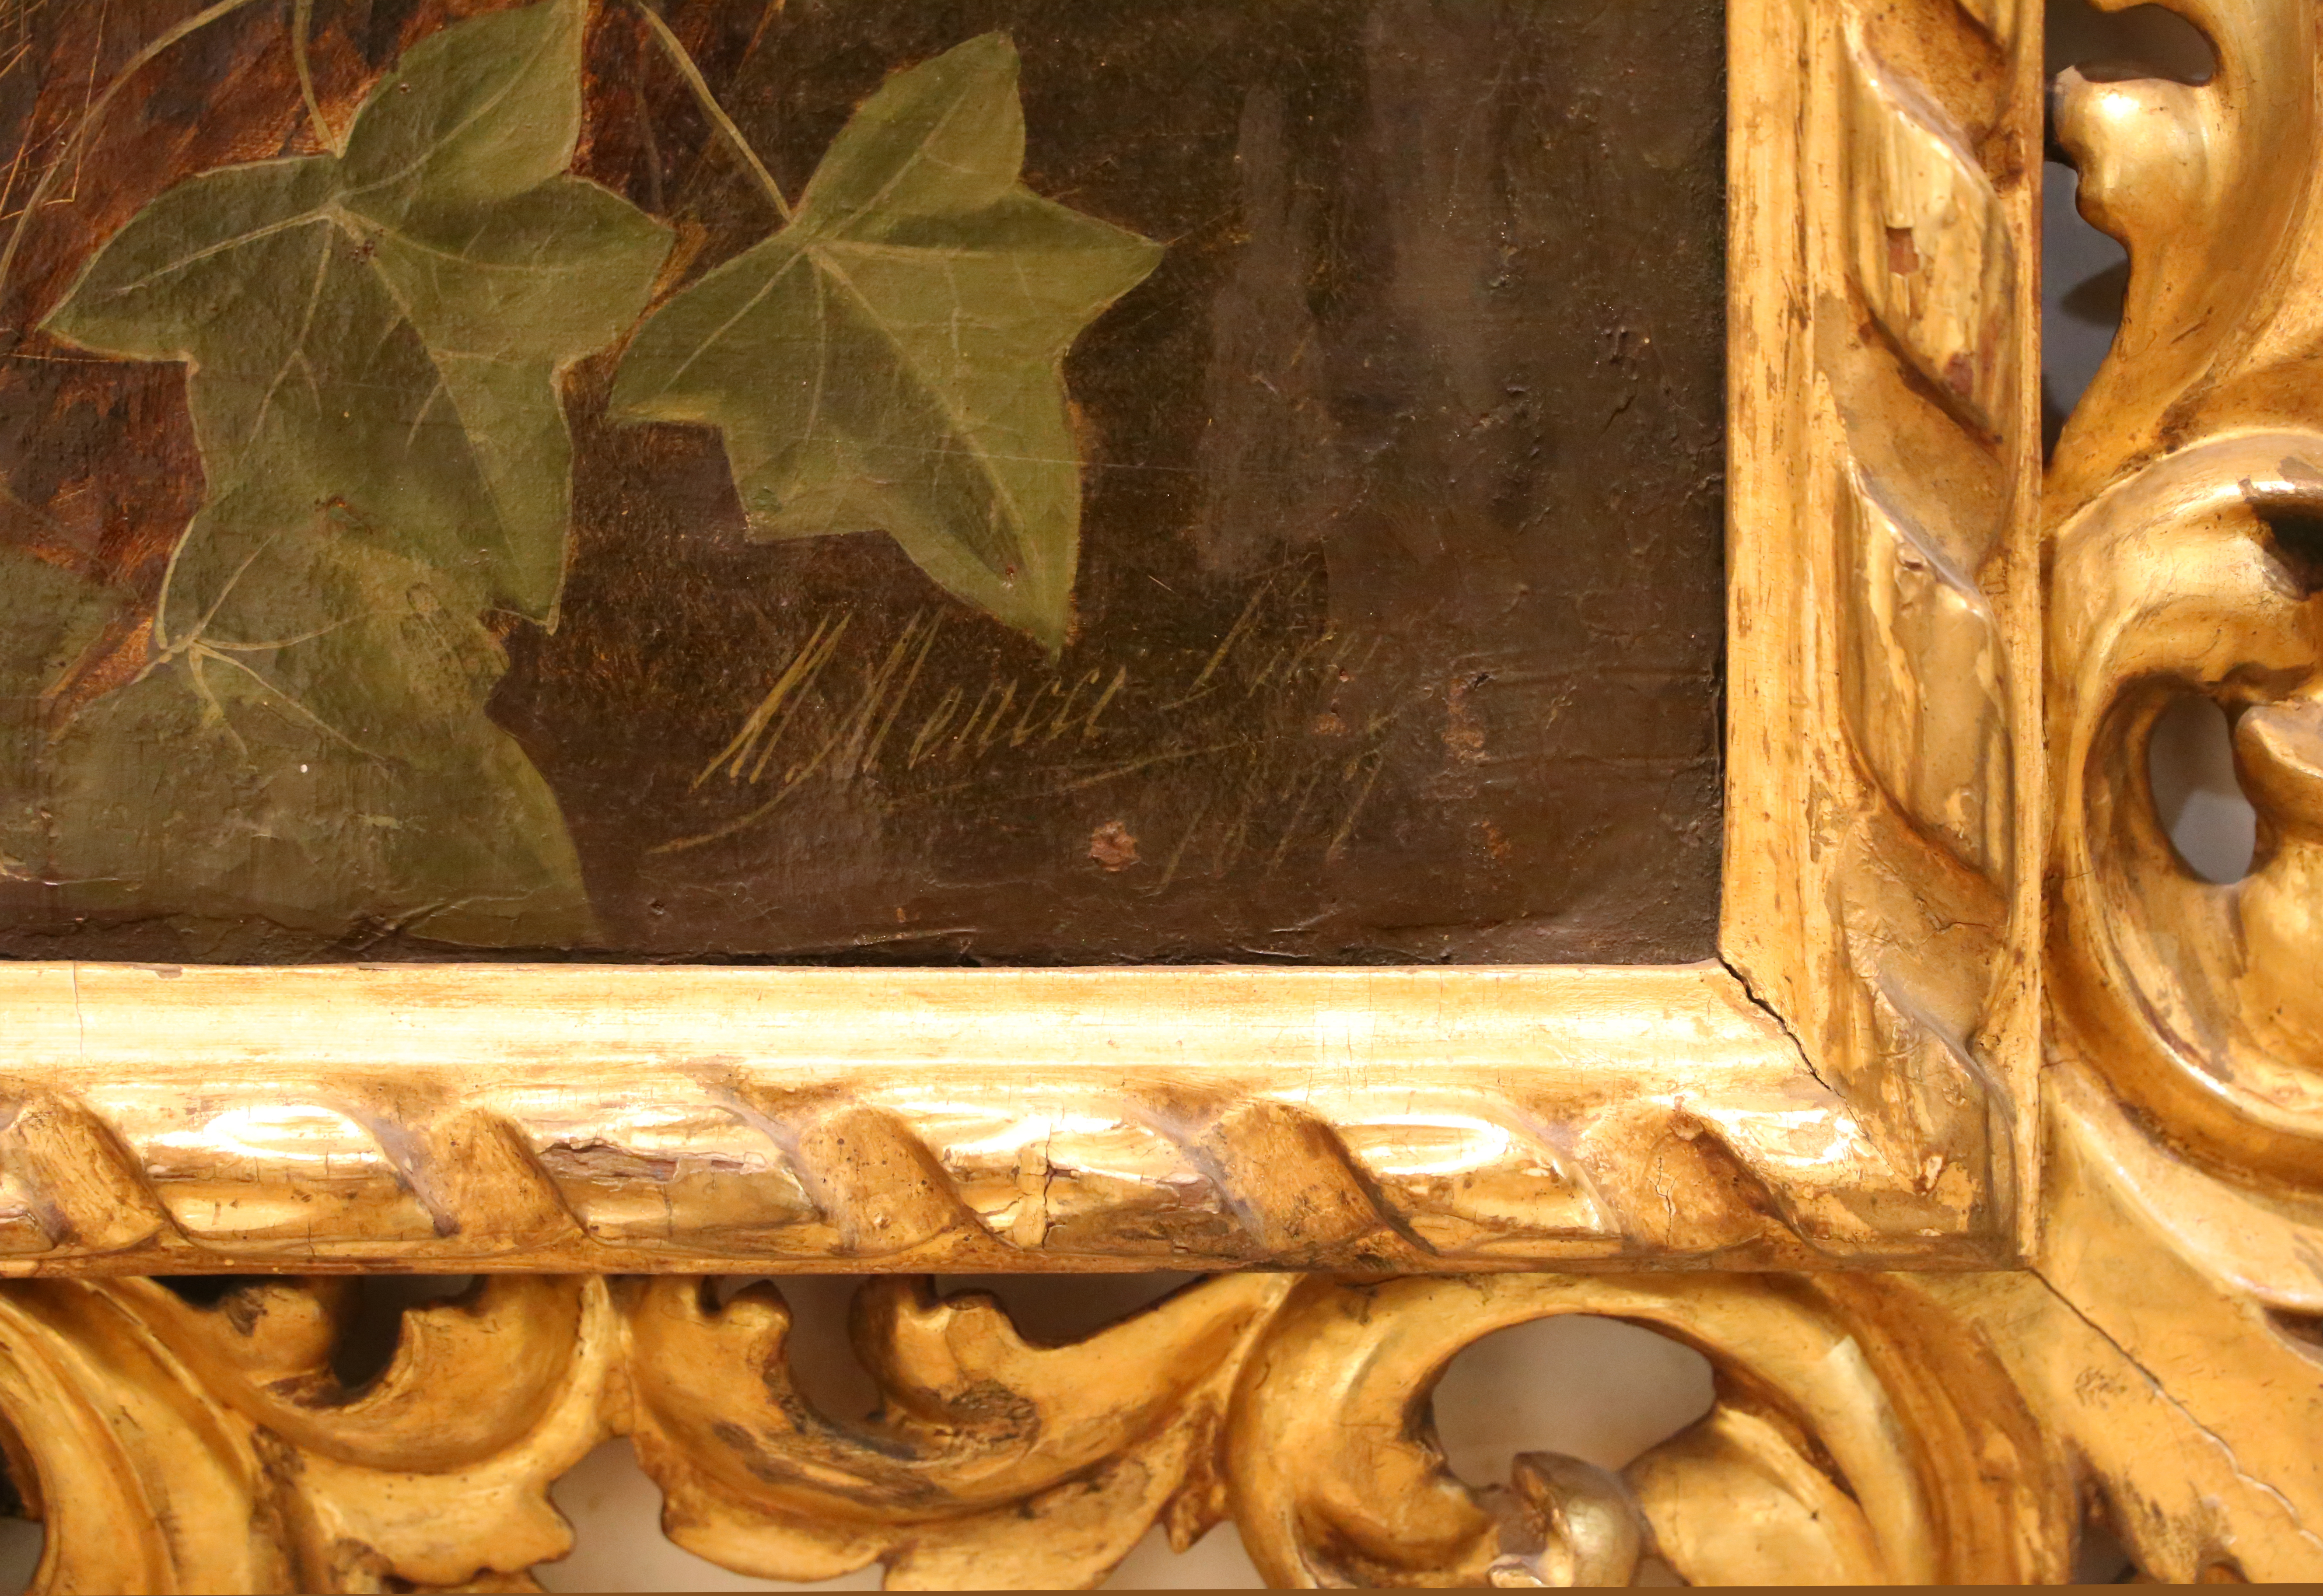
Signature of: michelangelo meucci